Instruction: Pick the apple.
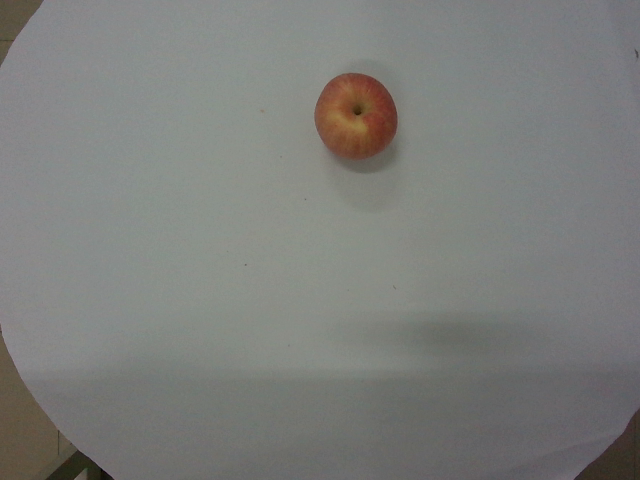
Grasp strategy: vertical